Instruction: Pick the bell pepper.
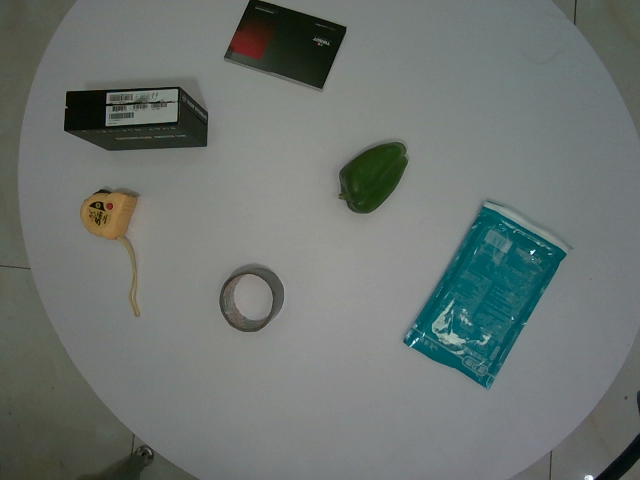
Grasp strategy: vertical